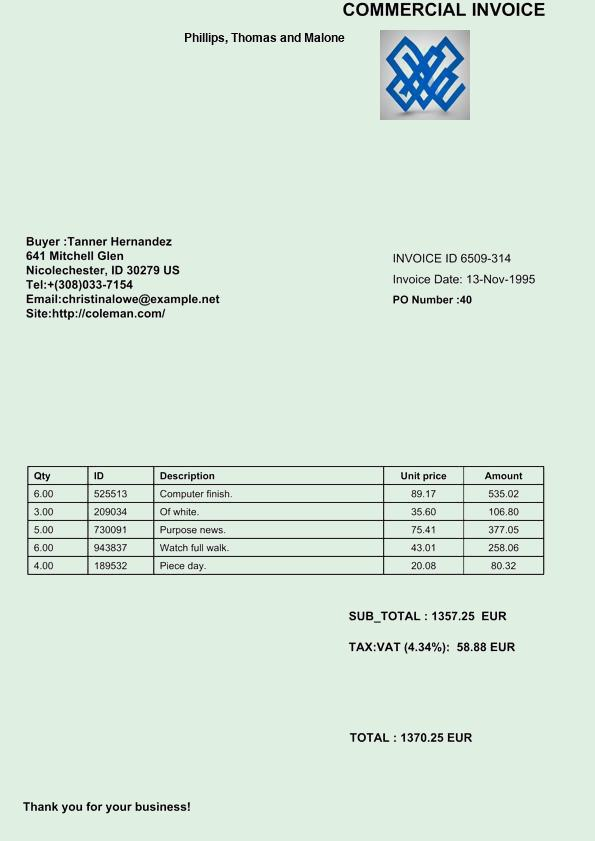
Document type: Invoice